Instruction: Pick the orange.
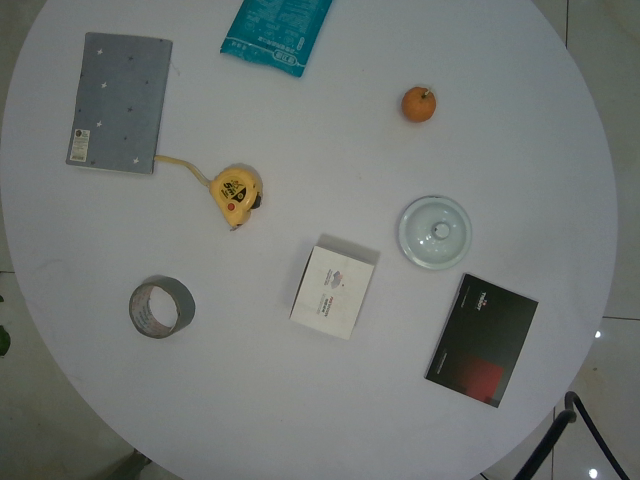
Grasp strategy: vertical